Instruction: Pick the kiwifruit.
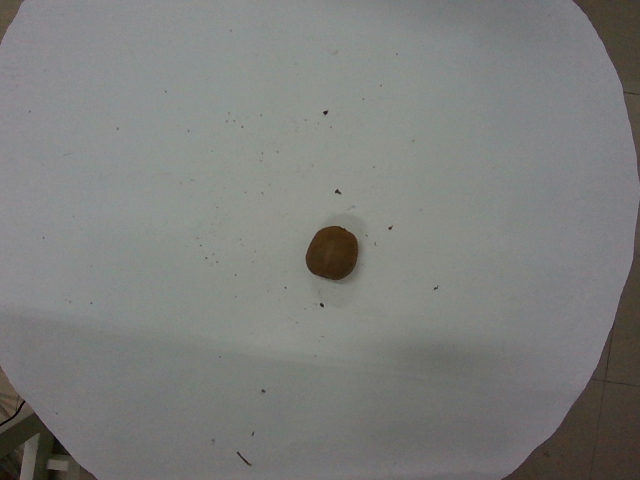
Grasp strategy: vertical